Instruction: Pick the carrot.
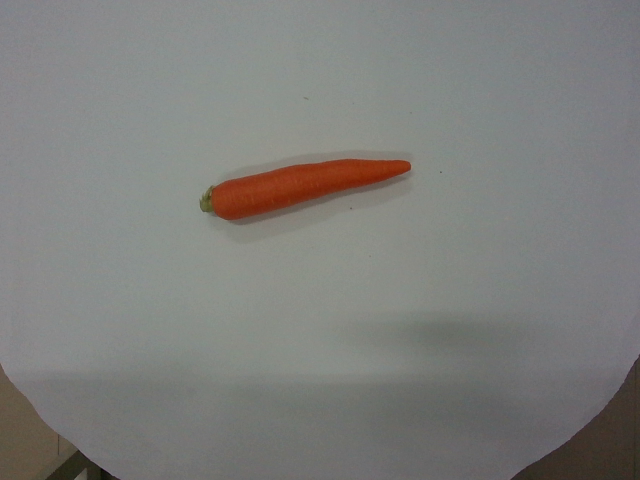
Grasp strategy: vertical